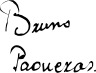
Signature of: bru pagueras